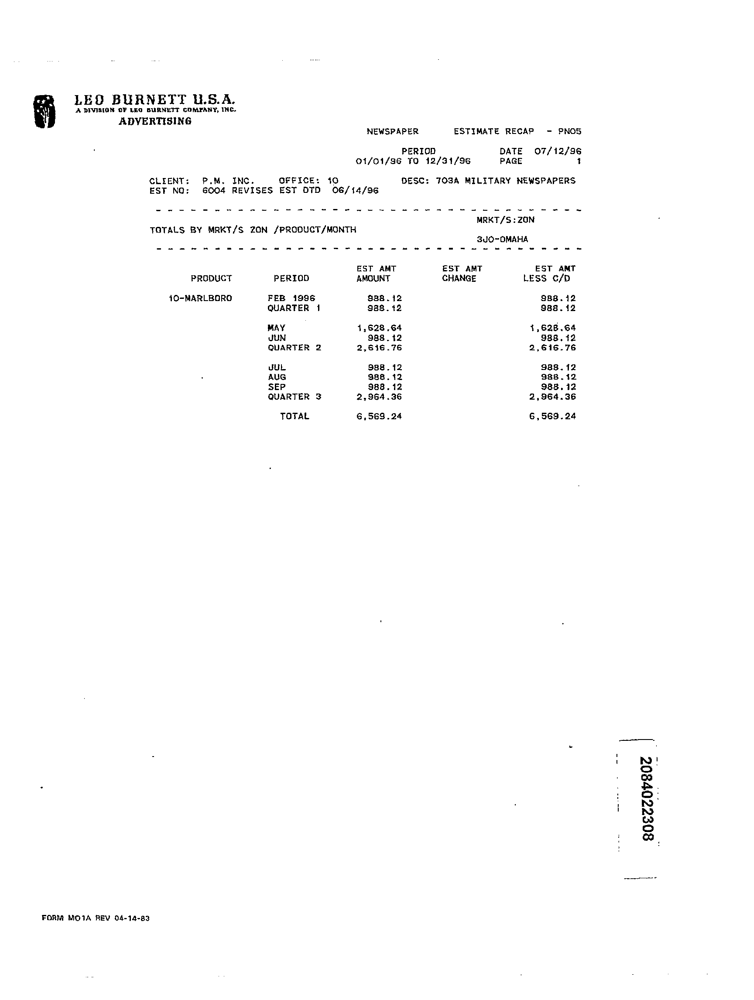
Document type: Invoice